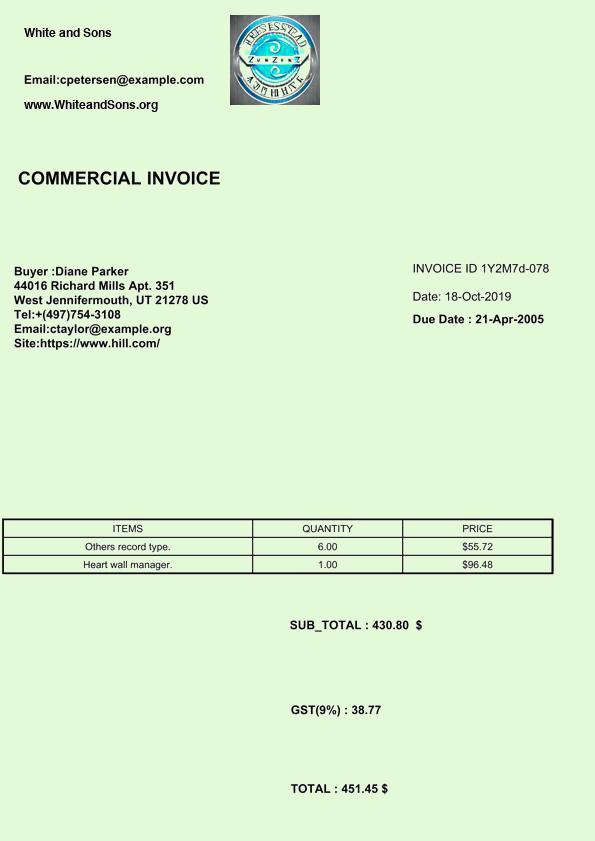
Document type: Invoice